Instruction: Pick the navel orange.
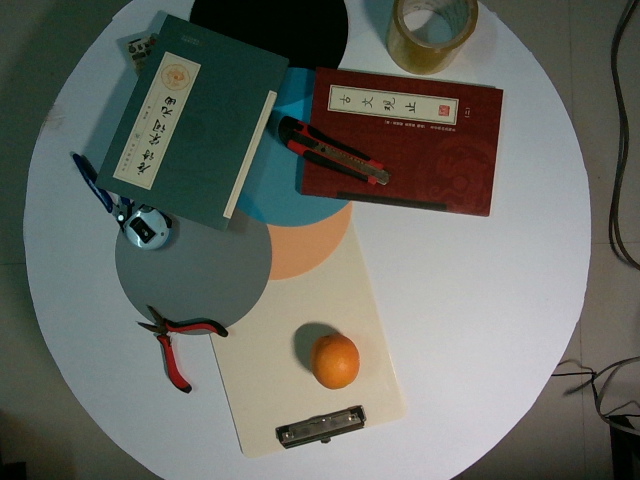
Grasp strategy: vertical